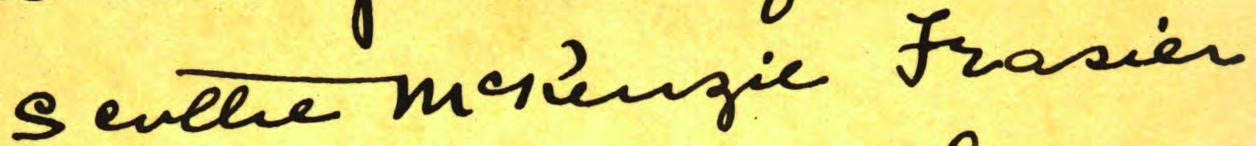
Signature of: scottie mckenzie frasier